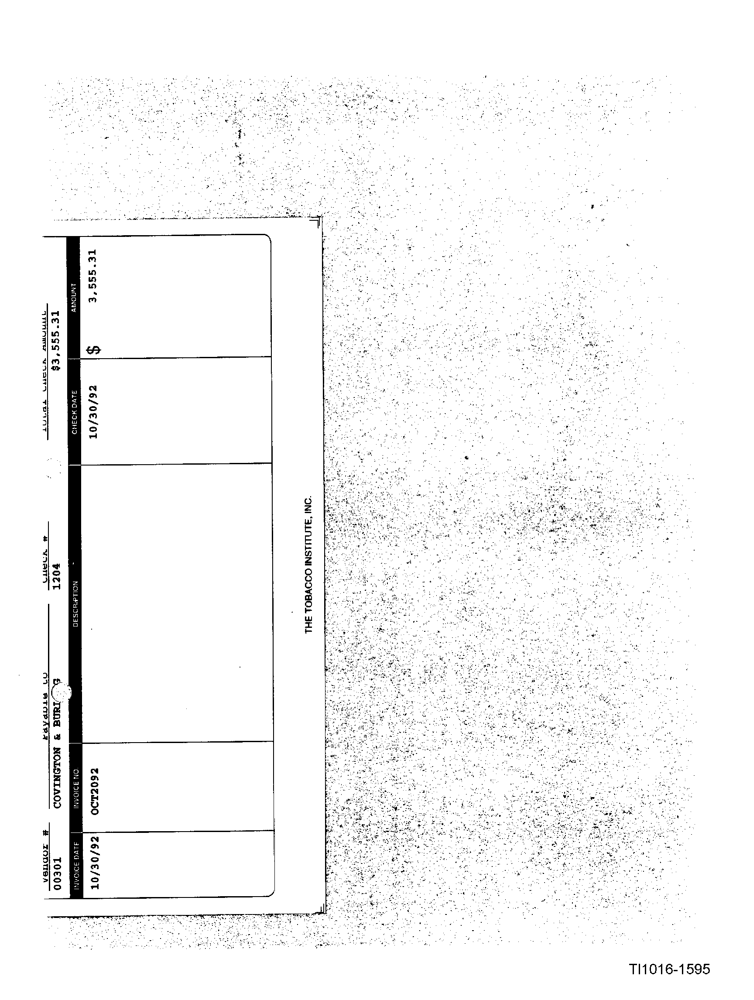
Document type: Invoice